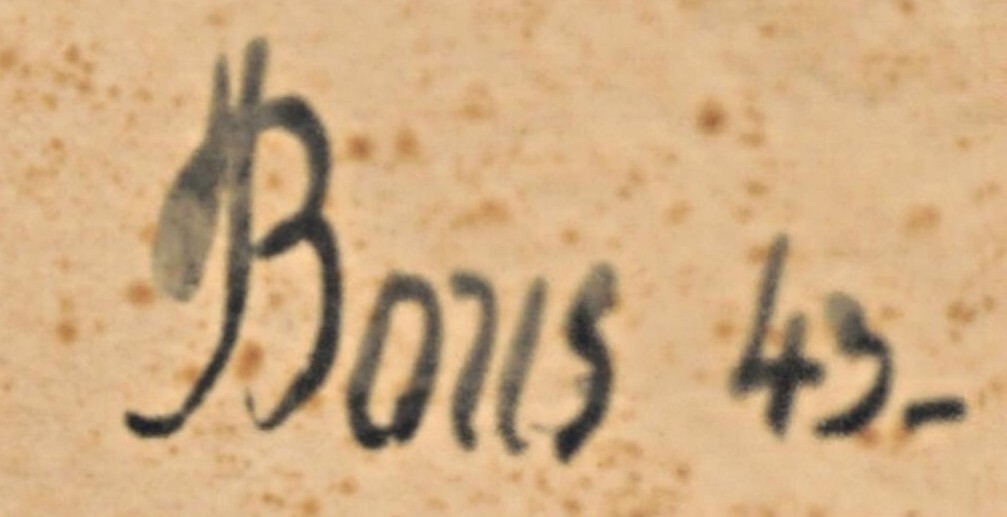
Signature of: julius bous